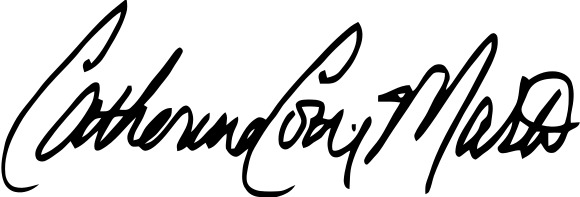
Signature of: catherine cortez masto